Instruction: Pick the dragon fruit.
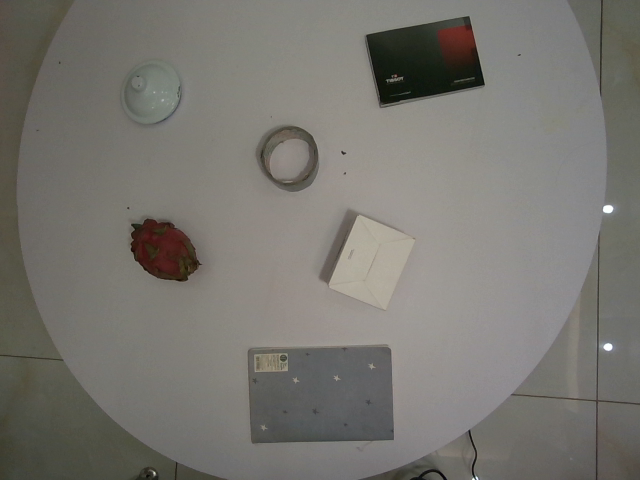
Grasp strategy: vertical